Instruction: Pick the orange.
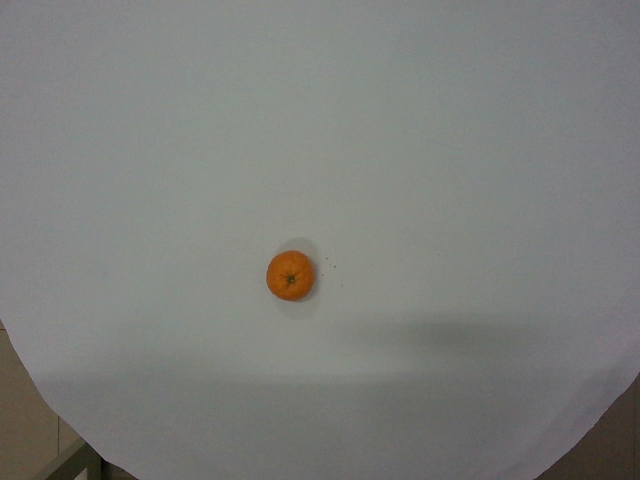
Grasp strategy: vertical